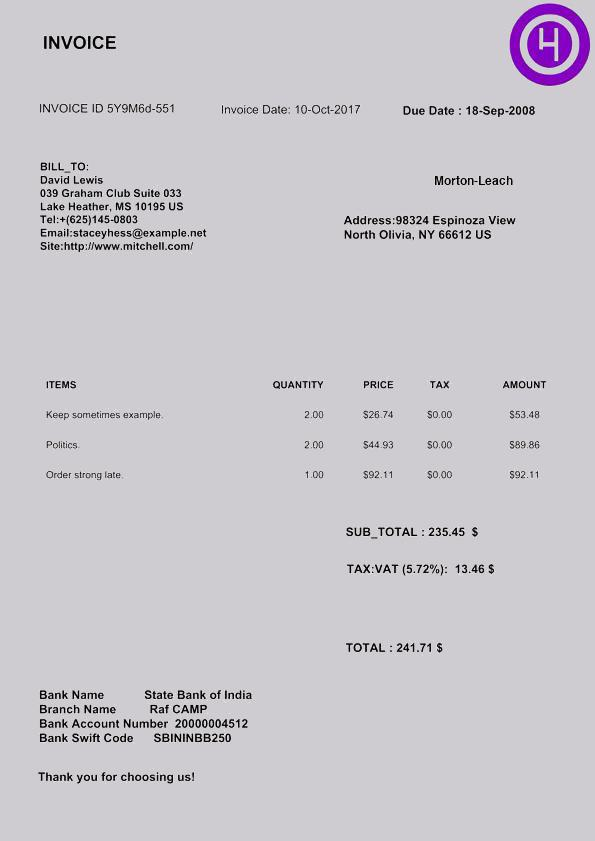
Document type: Invoice